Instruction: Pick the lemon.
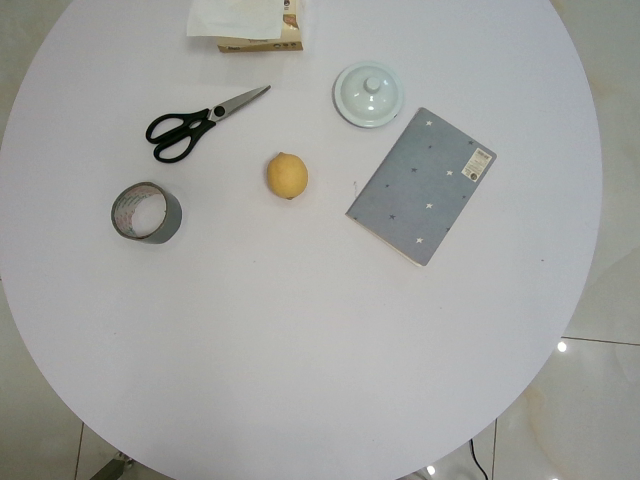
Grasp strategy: vertical